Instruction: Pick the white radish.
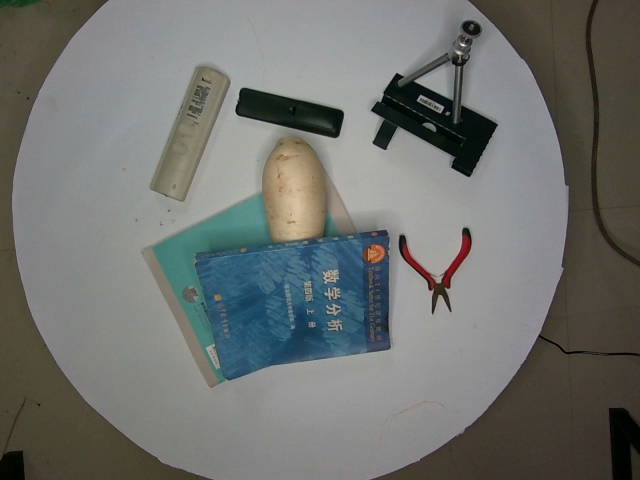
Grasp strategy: vertical